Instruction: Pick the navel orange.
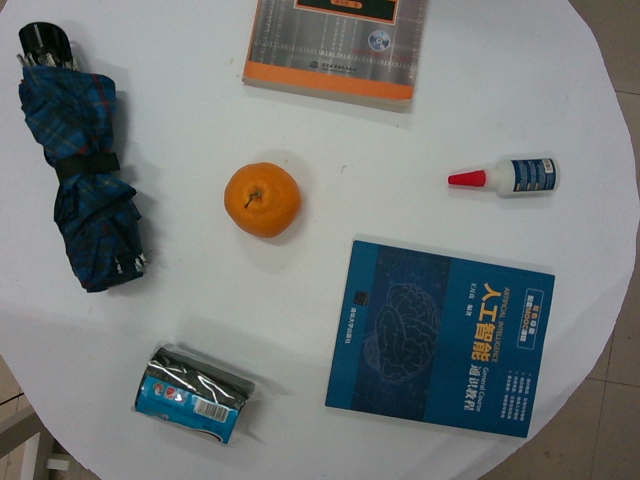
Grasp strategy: vertical